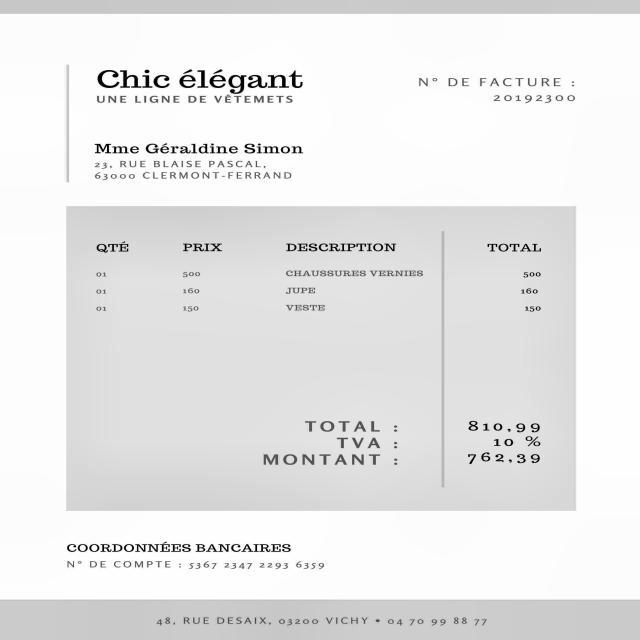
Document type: Invoice